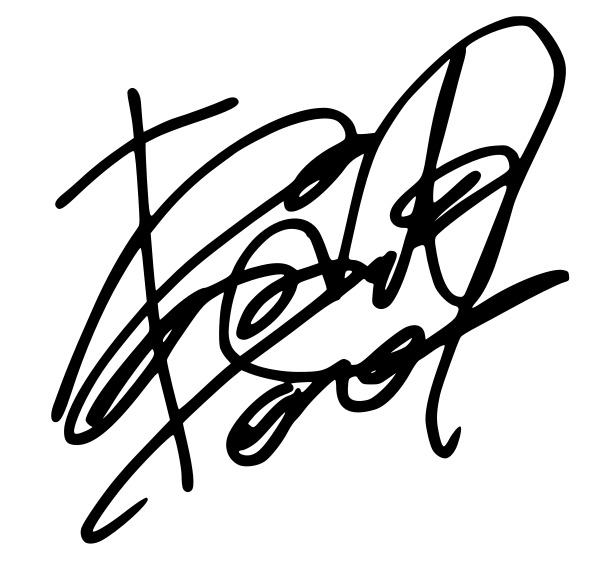
Signature of: tomomi itano